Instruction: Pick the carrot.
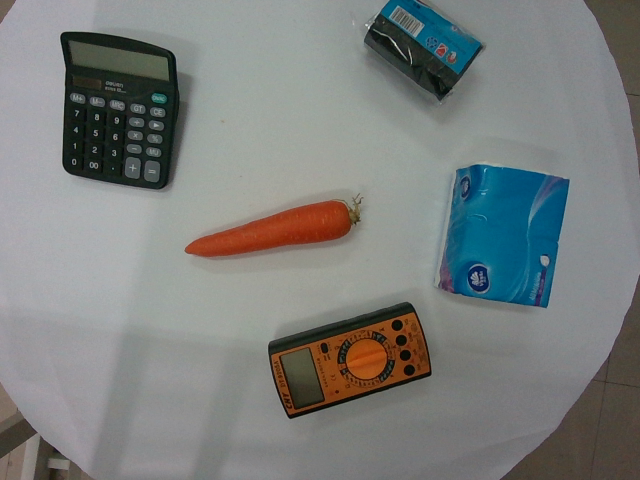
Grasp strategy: vertical